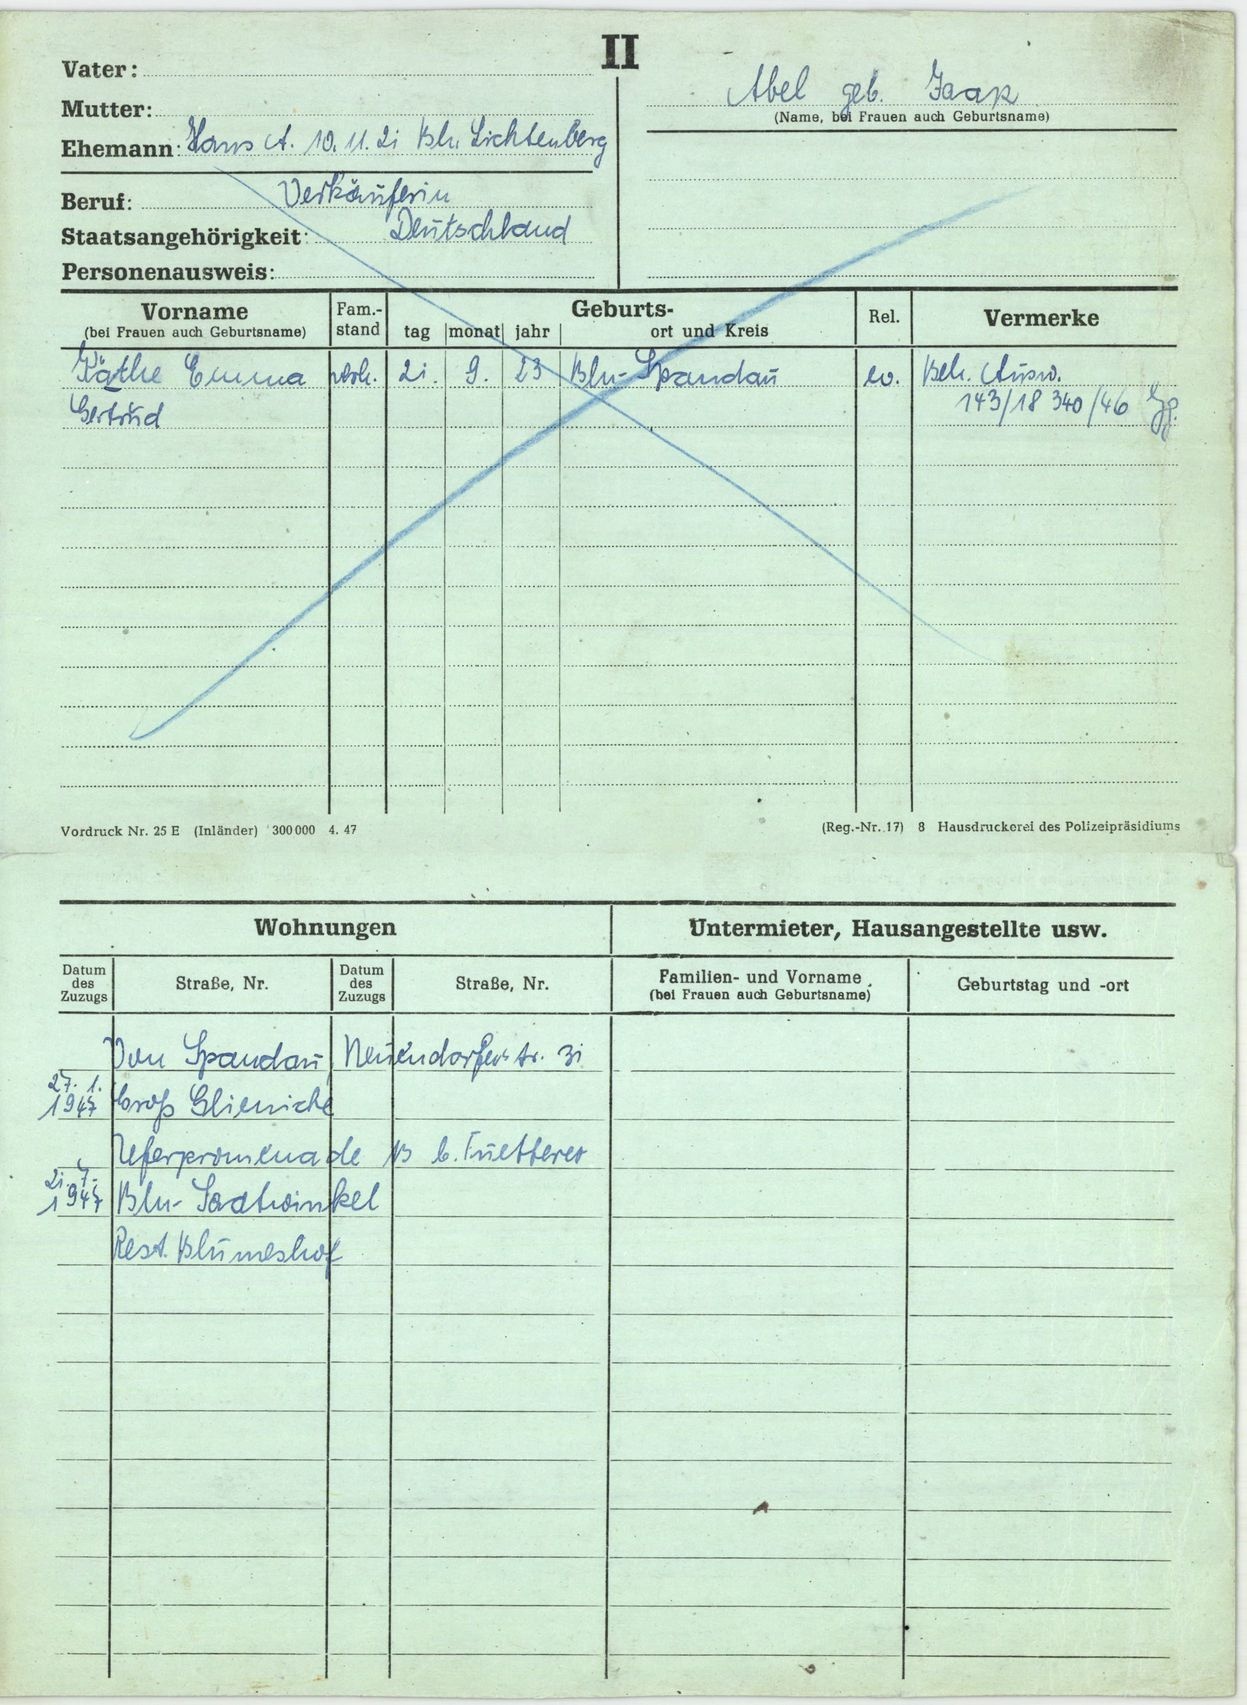
Abel geb. Jaak